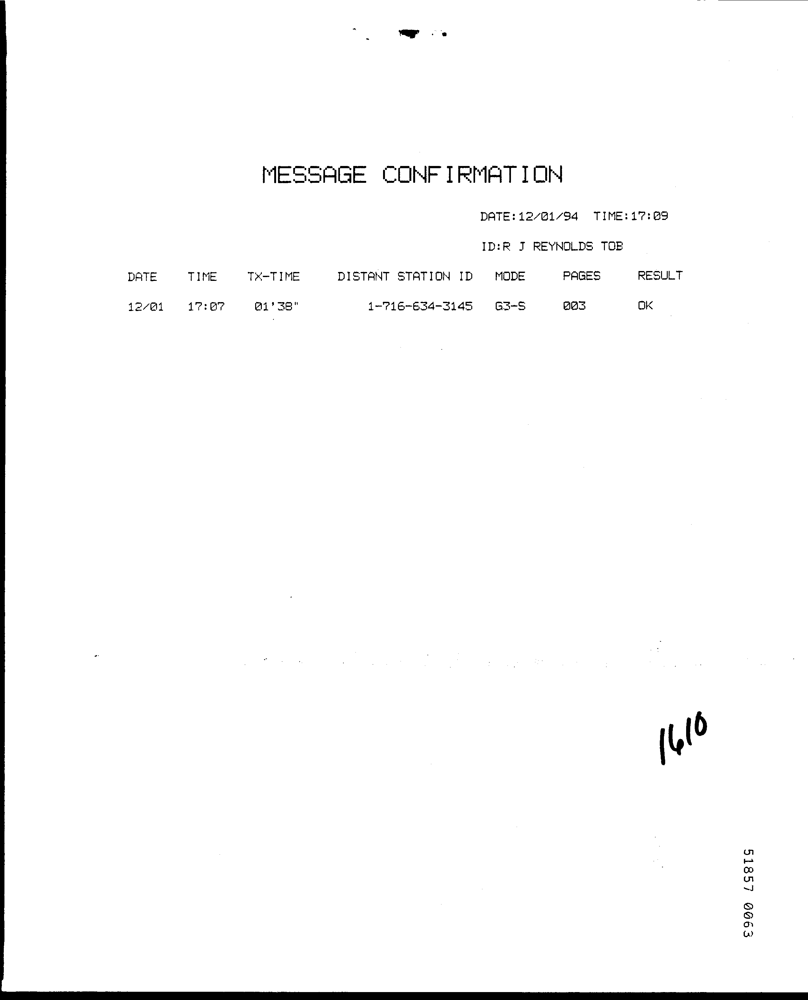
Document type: Invoice